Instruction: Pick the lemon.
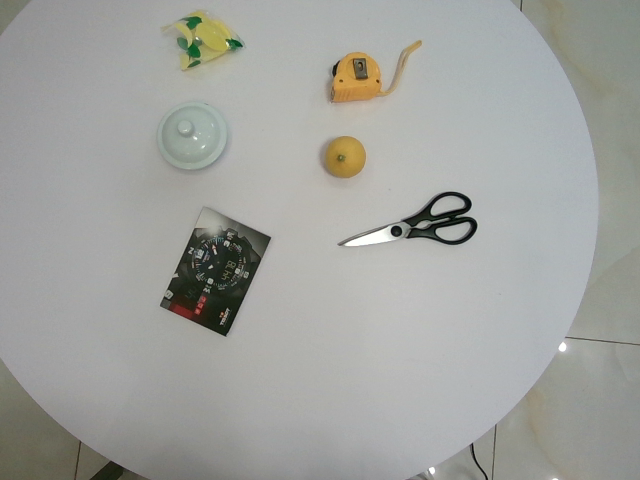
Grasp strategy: vertical